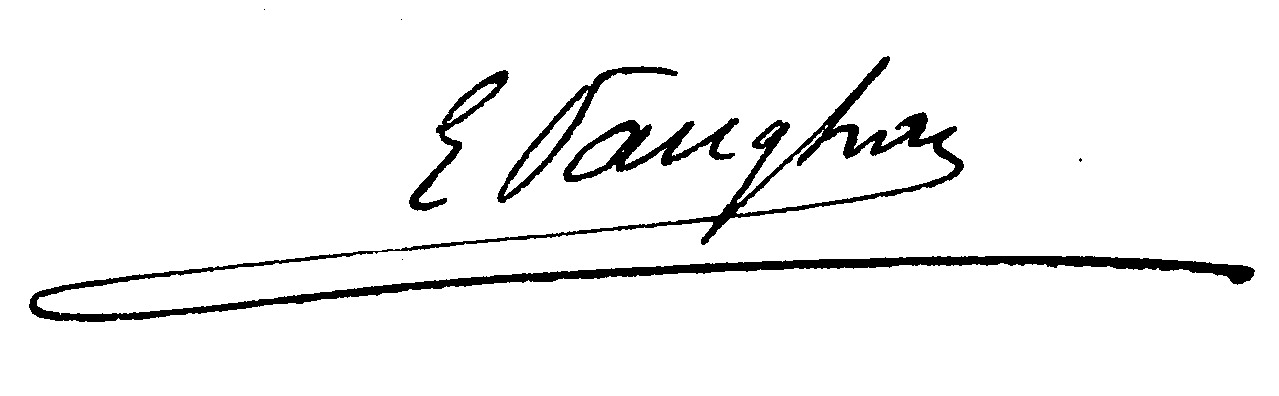
Signature of: ernest vaughan